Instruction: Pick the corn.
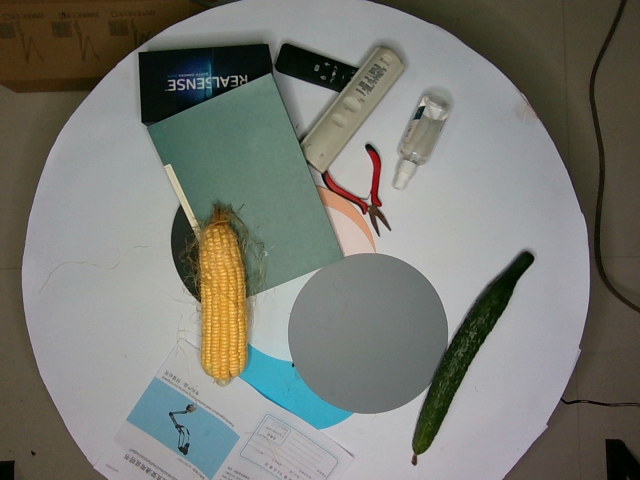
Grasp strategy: vertical